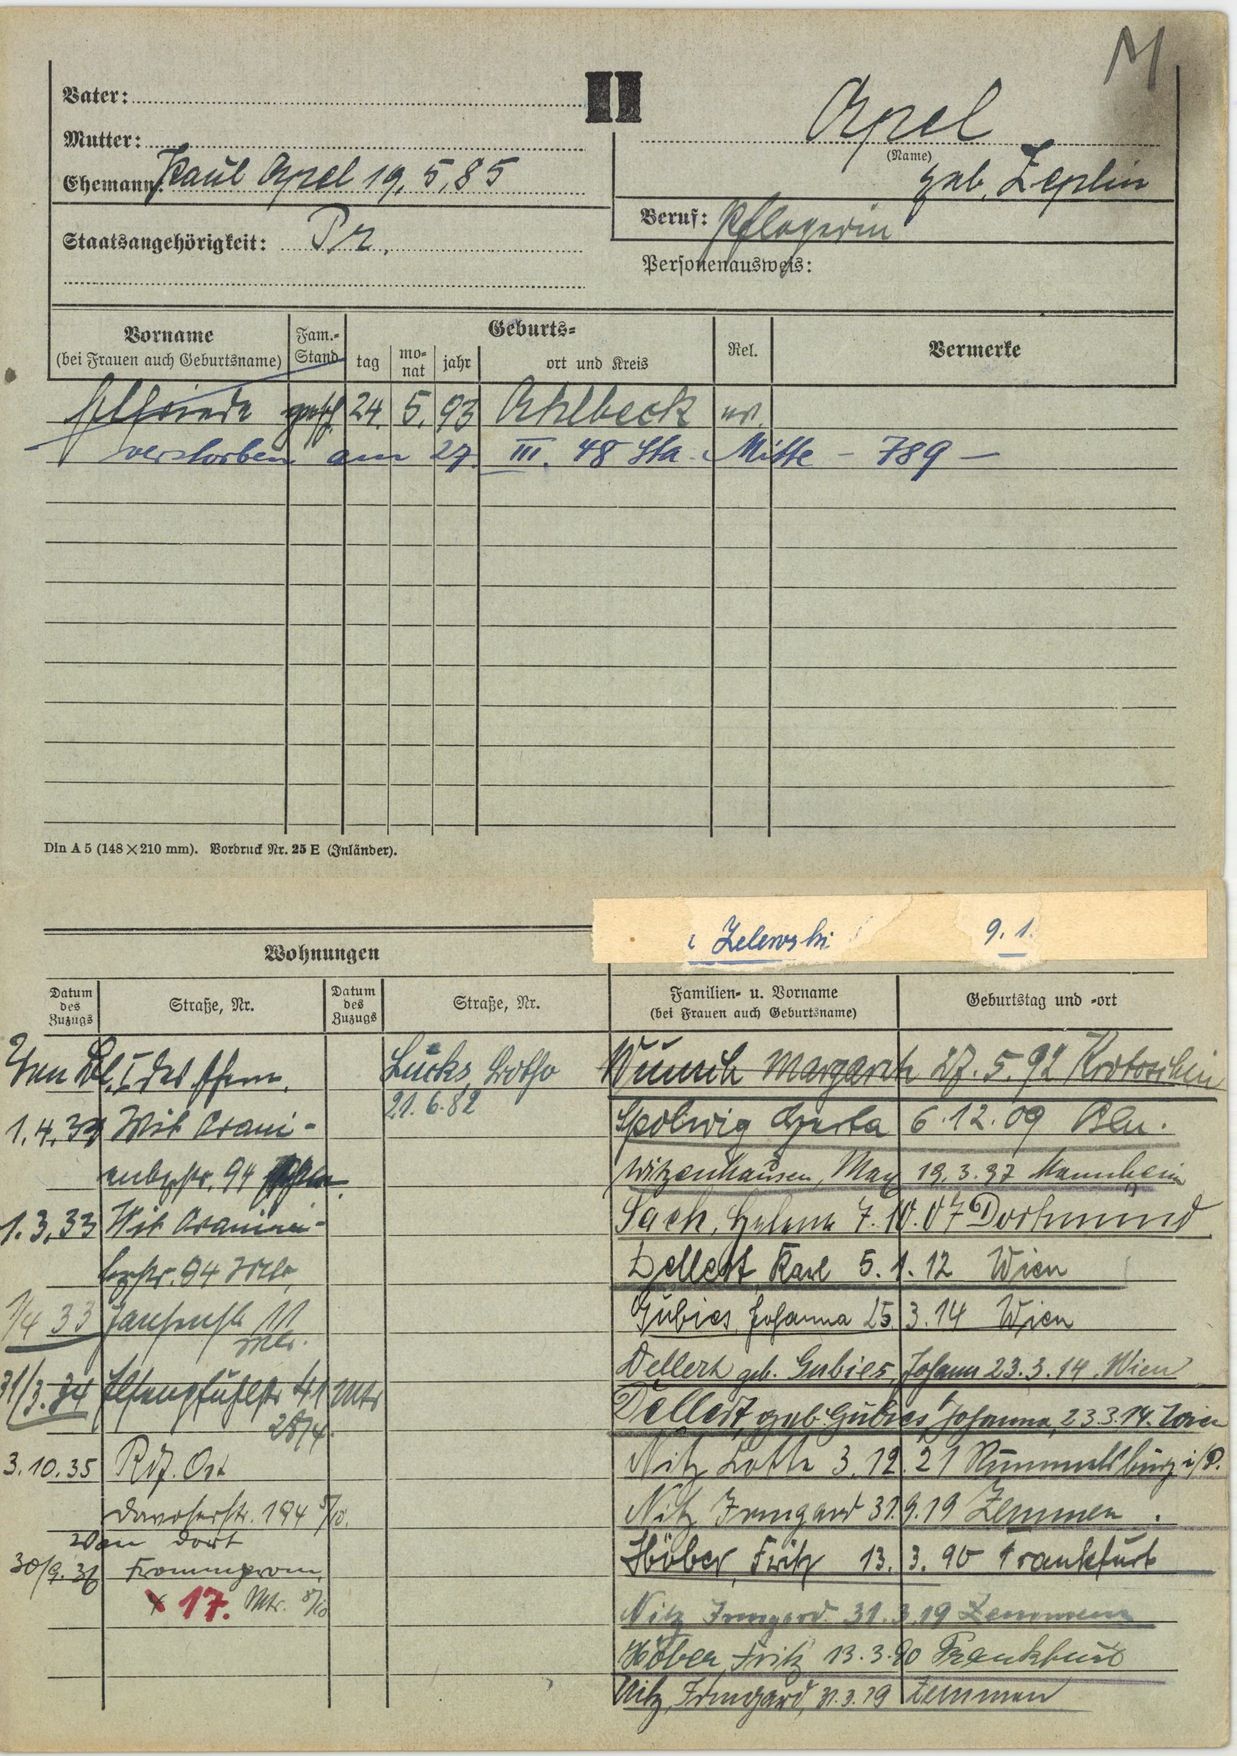
Apel

geb. Zeplin